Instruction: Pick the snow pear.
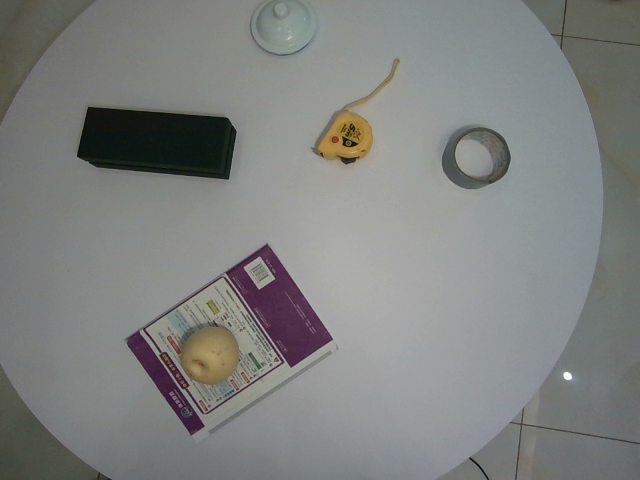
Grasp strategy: vertical